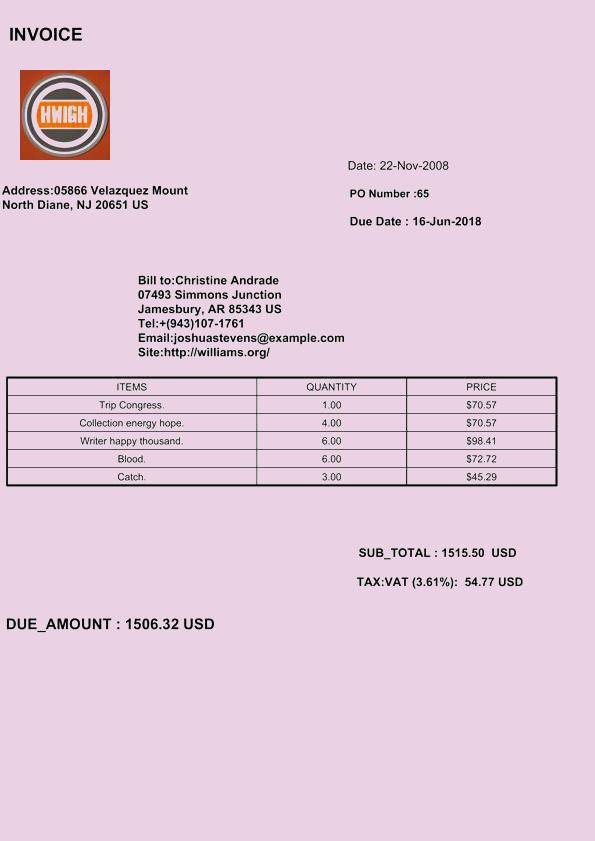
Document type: Invoice